Question: What could the diagnosis suggest?
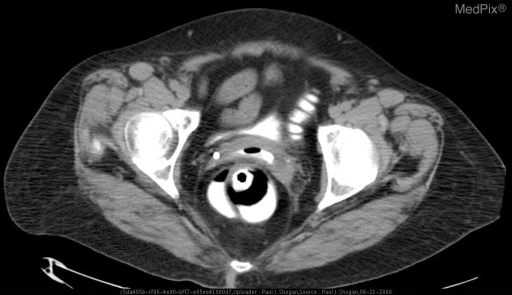
Answer: The possible diagnosis includes Rectovaginal Fistula
Colovaginal (Sigmoidovaginal) Fistula
Enterovaginal Fistula
Enterovesical Fistula.